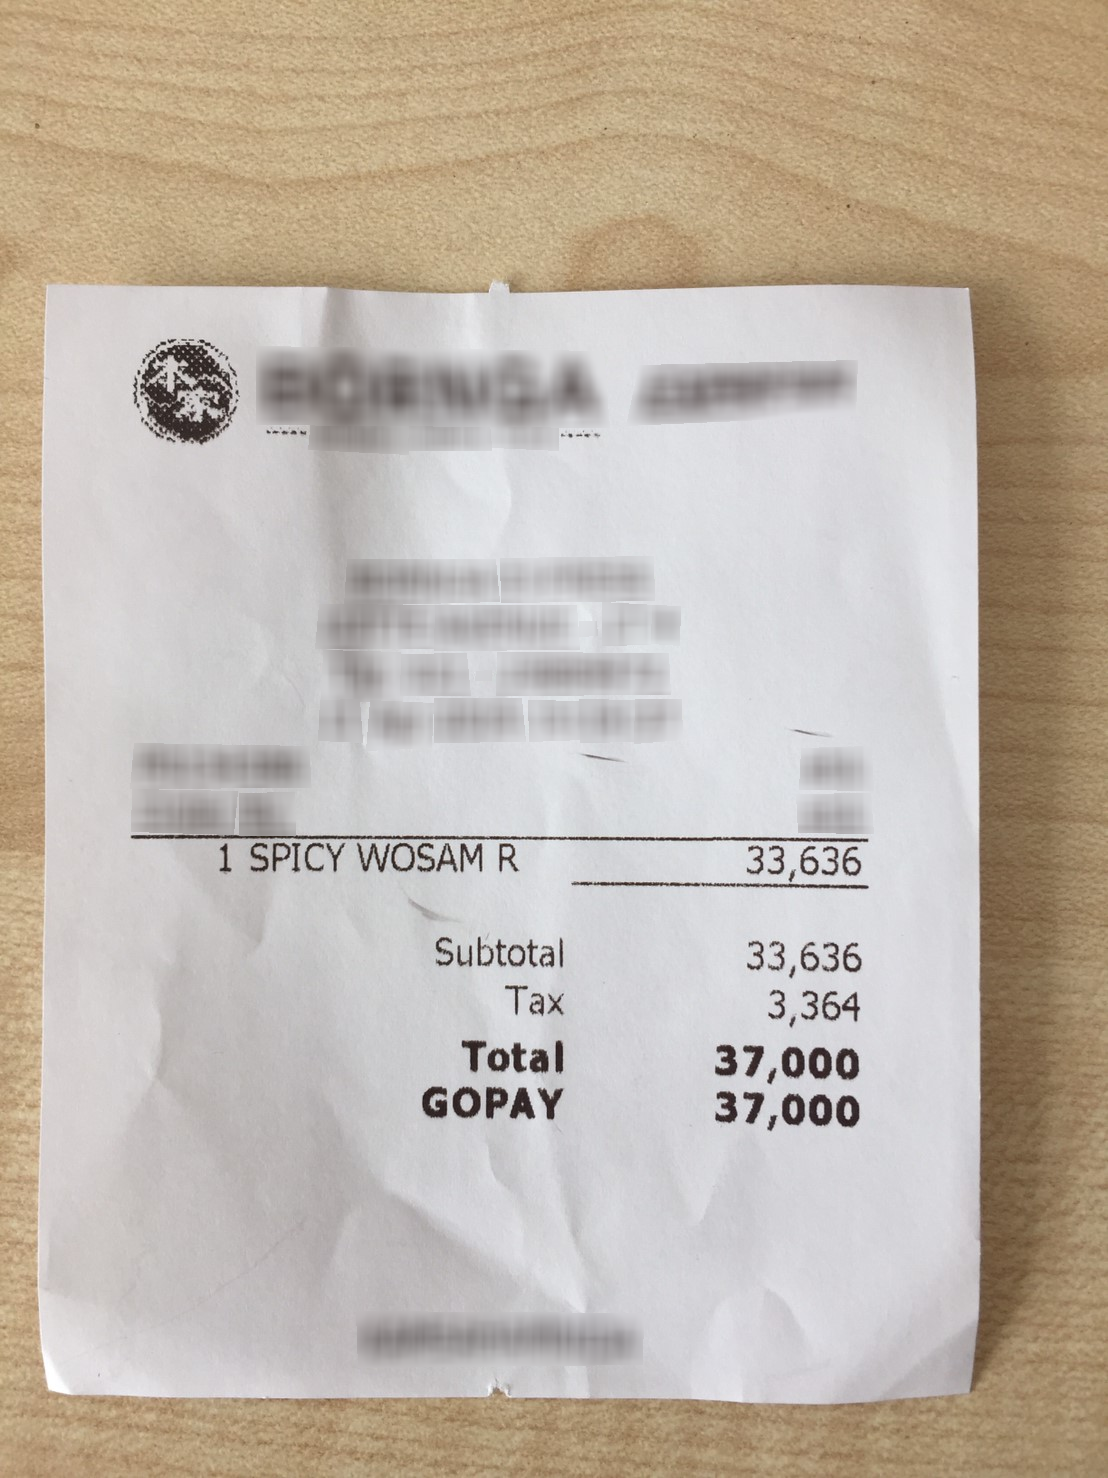
Number of items: 3
Subtotal: 33,636
Tax: 3,364
Total: 37,000
OCR text regions:
text: Total
text: 37,000
text: GOPAY
text: 37,000
text: 1
text: SPICY
text: WOSAM
text: R
text: 33,636
text: Subtotal
text: 33,636
text: Tax
text: 3,364